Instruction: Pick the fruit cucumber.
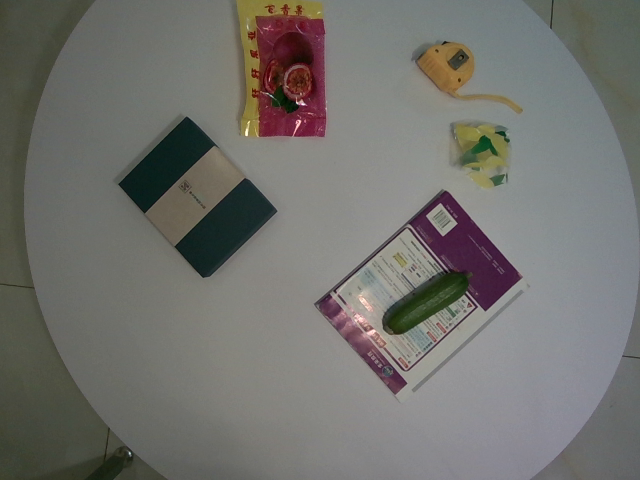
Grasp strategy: vertical